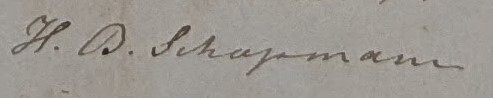
Signature of: q123456923